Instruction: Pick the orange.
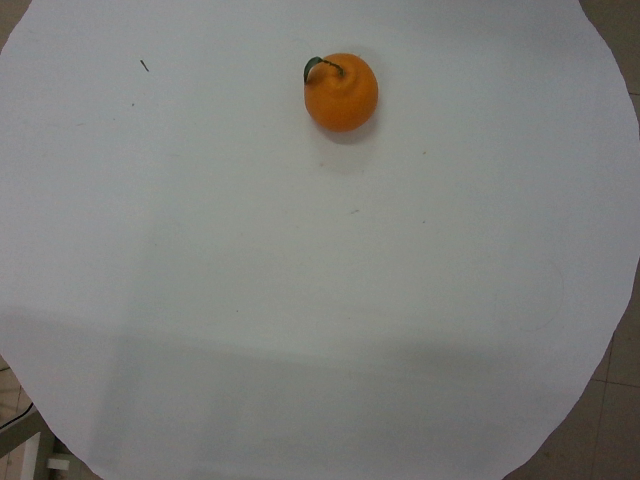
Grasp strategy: vertical